Question: What could the diagnosis suggest?
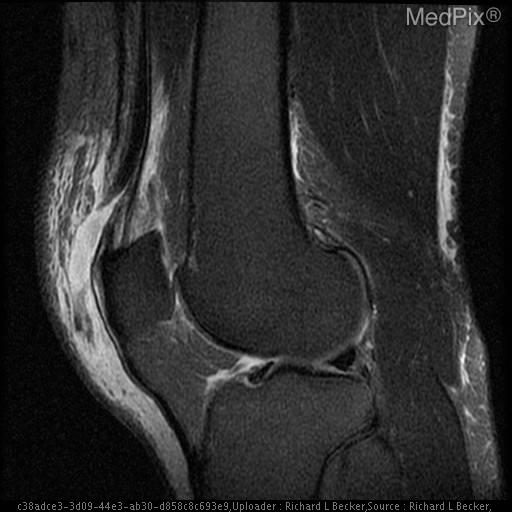
Answer: The possible diagnosis includes Quadriceps tendon rupture.